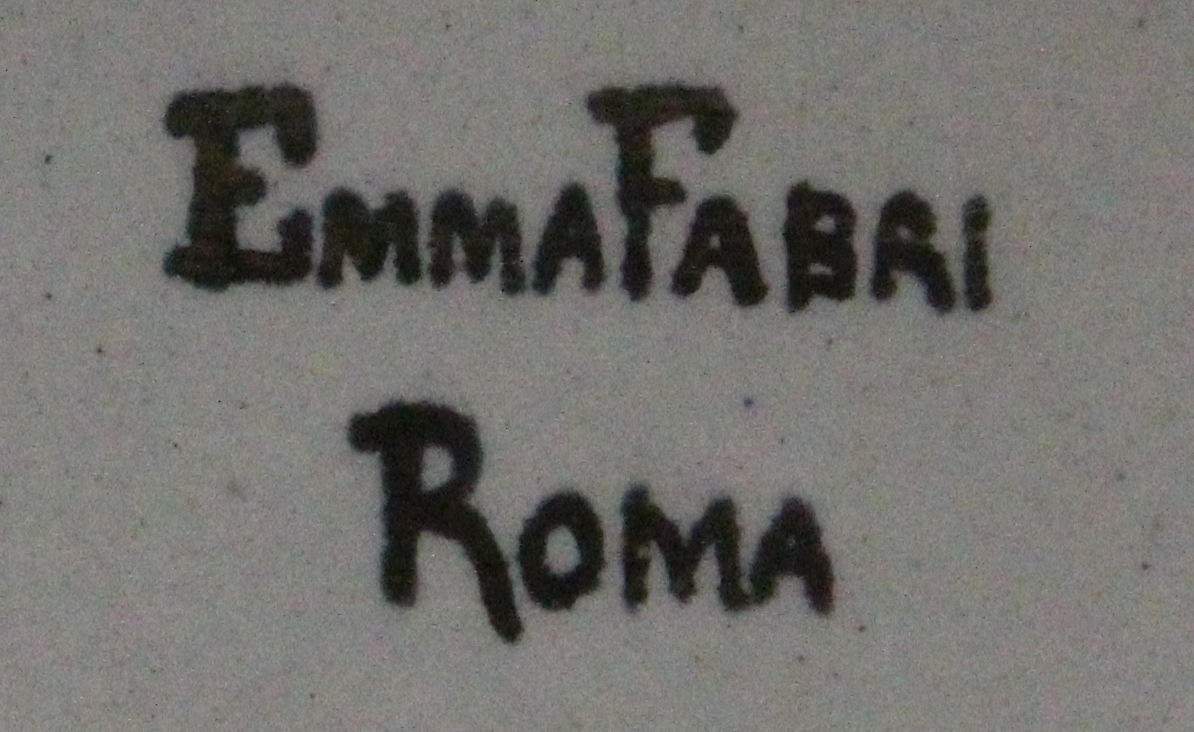
Signature of: emma fabri